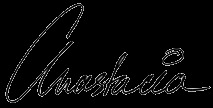
Signature of: anastacia